Question: Can you provide the account number mentioned in the document?
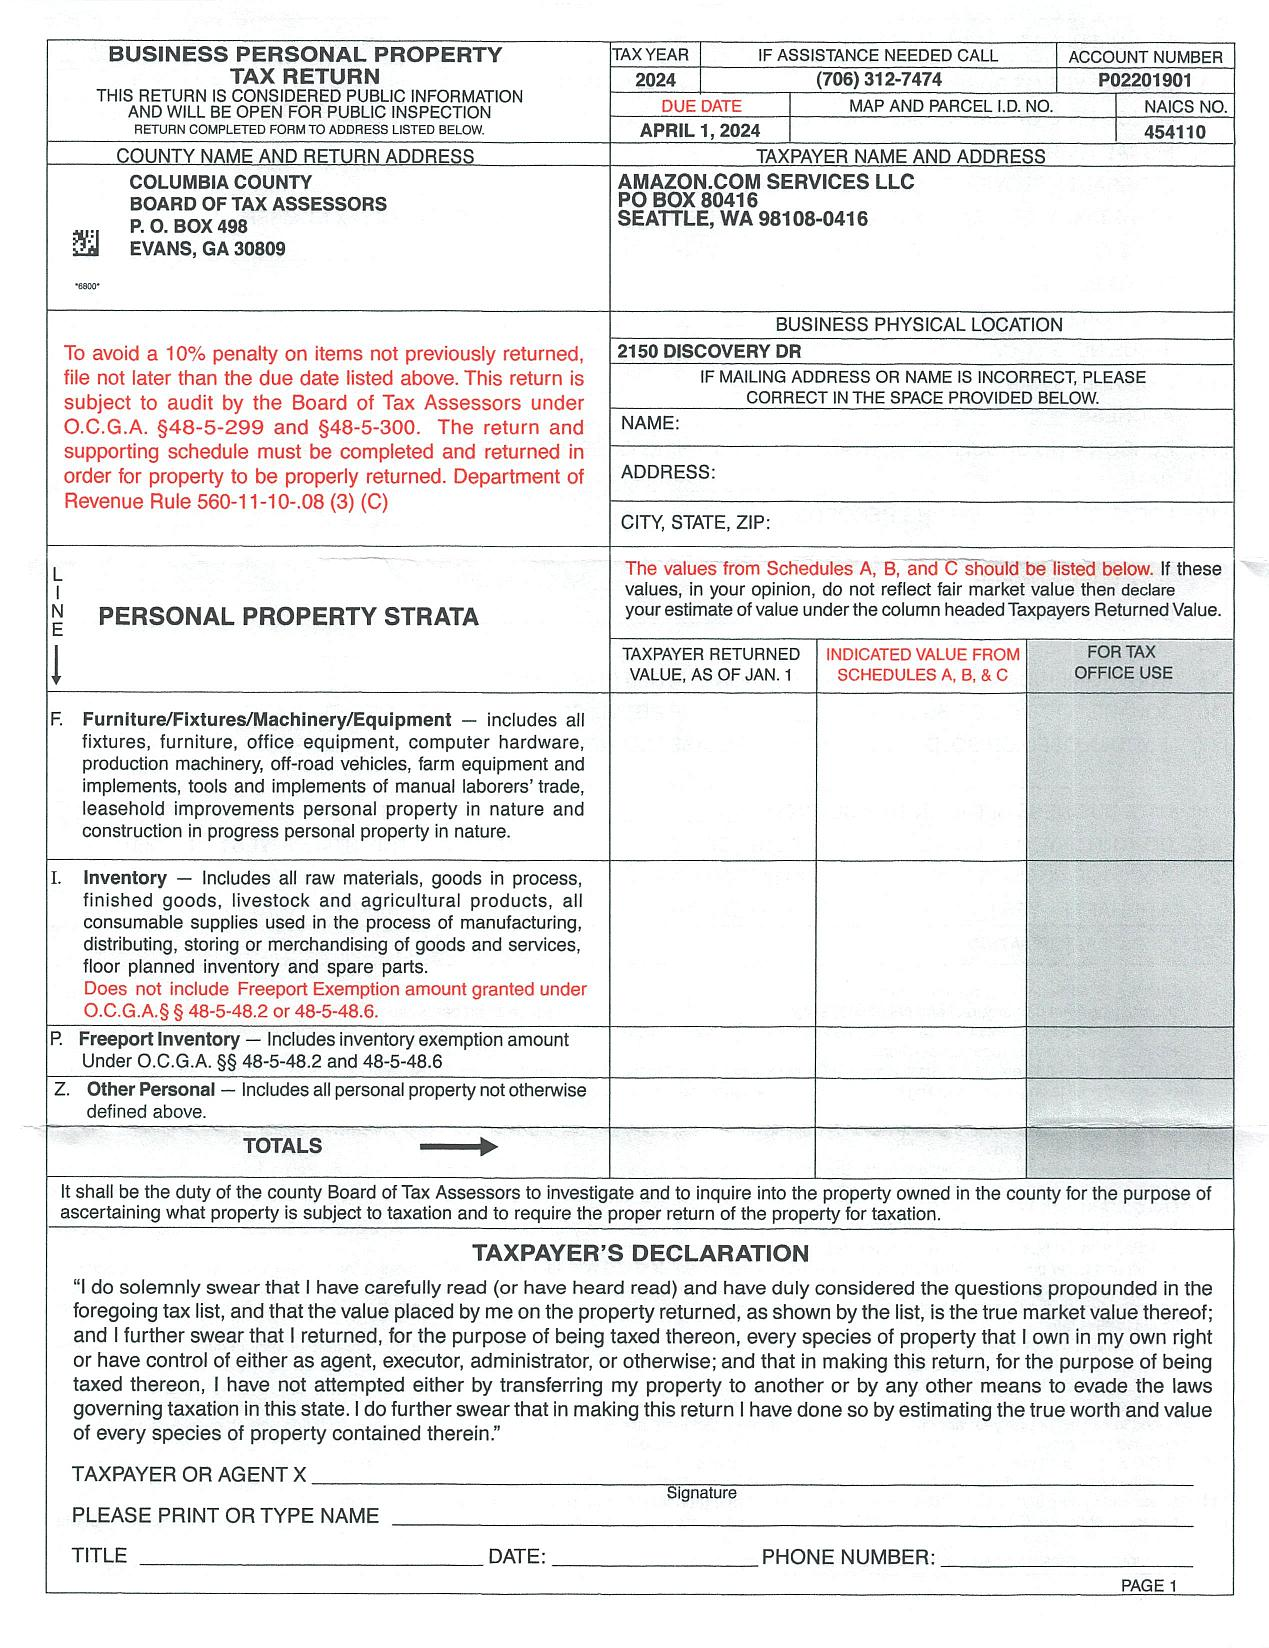
Answer: "P02201901"